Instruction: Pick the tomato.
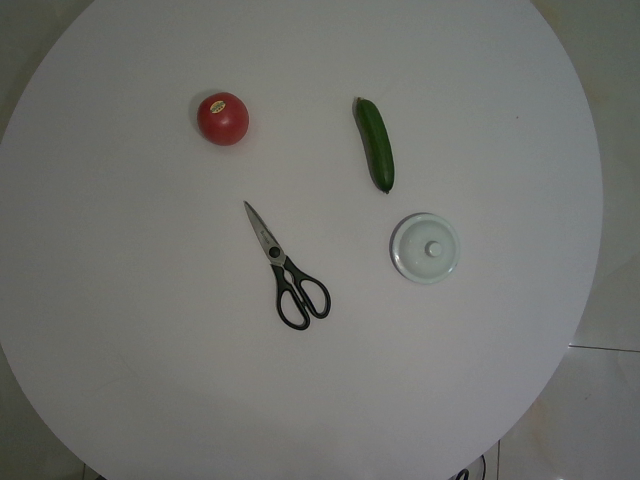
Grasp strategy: vertical